Question: What type of tax is indicated in the document, personal property or real estate?
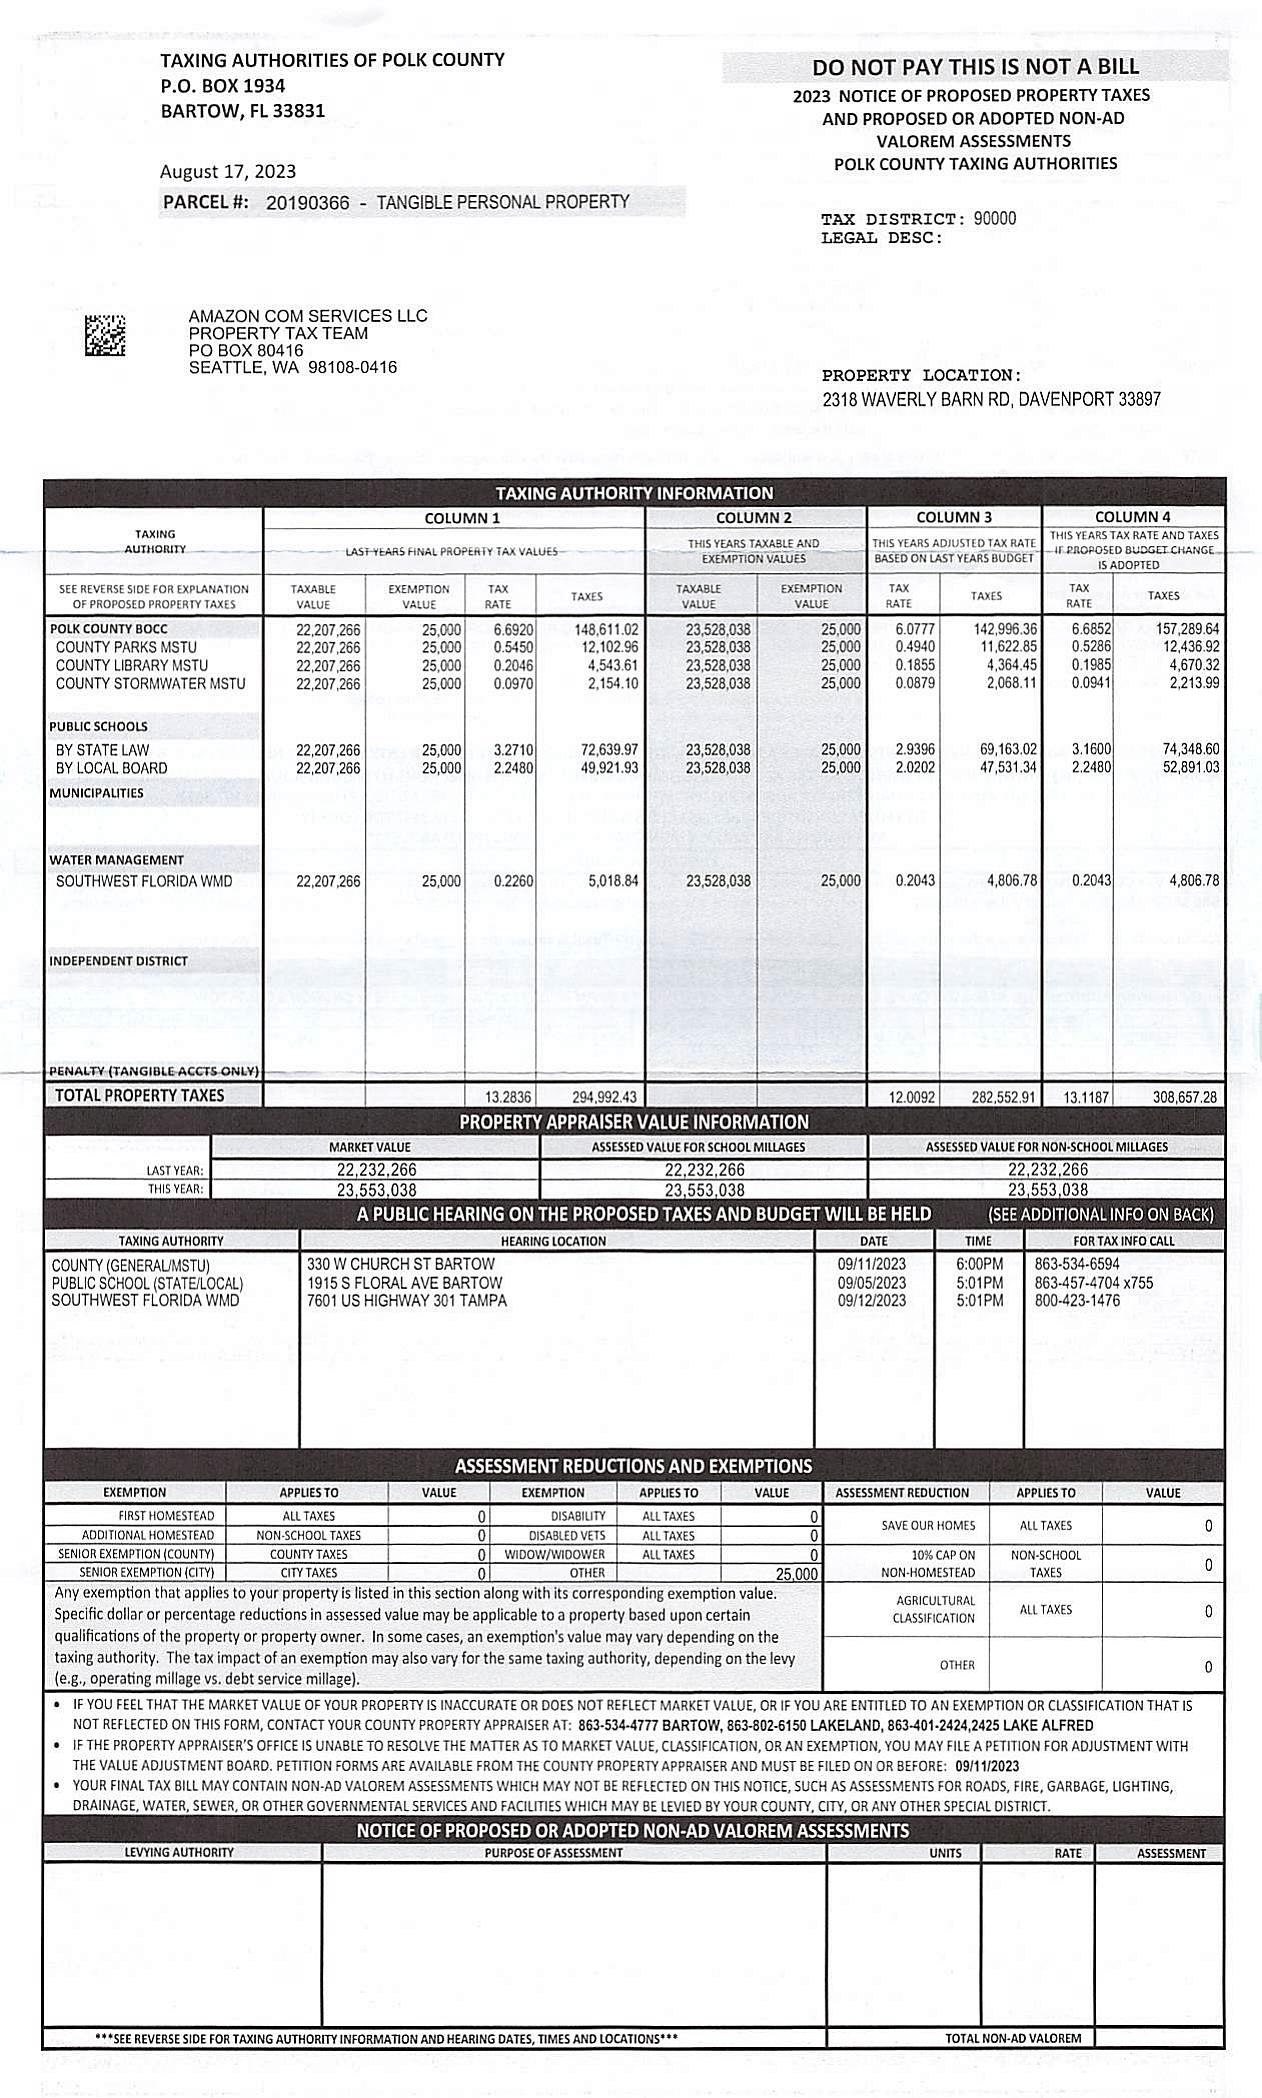
Answer: "Personal Property Tax"